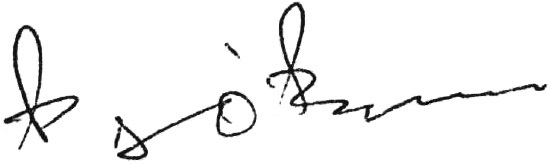
Signature of: frank o flynn